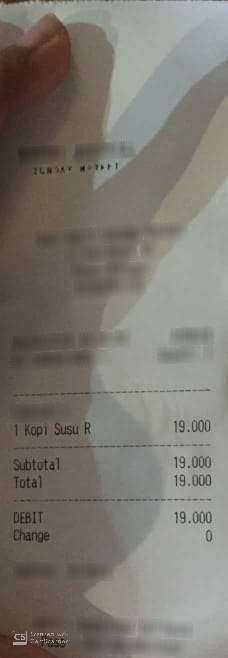
Number of items: 3
Subtotal: 19.000
Total: 19.000
OCR text regions:
text: 1
text: Kopi
text: Susu
text: R
text: 19.000
text: Subtotal
text: 19.000
text: Total
text: 19.000
text: DEBIT
text: 19.000
text: Change
text: 0